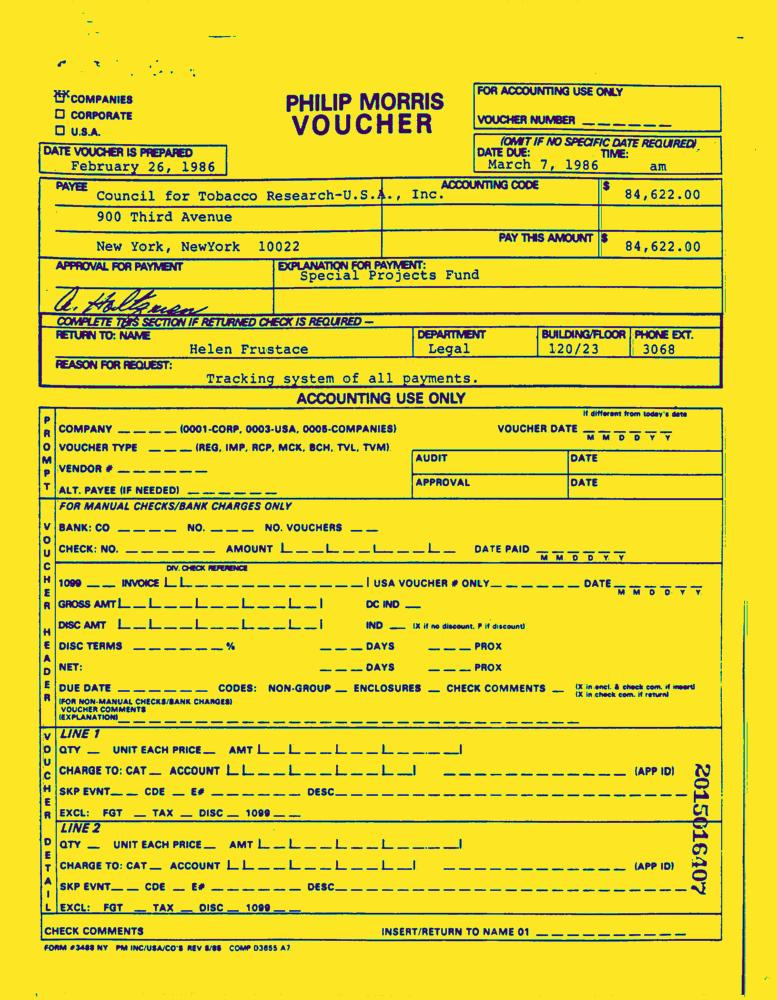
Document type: Invoice-Doc